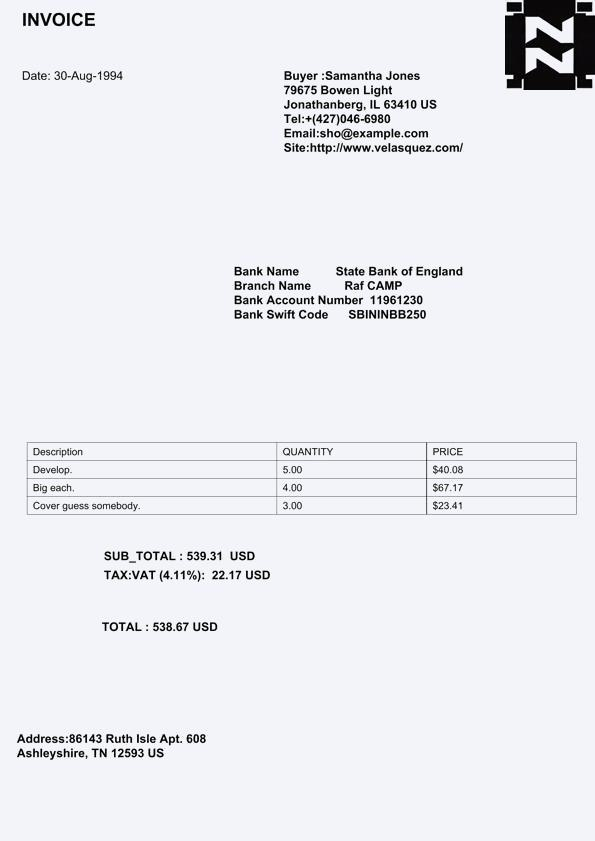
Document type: Invoice